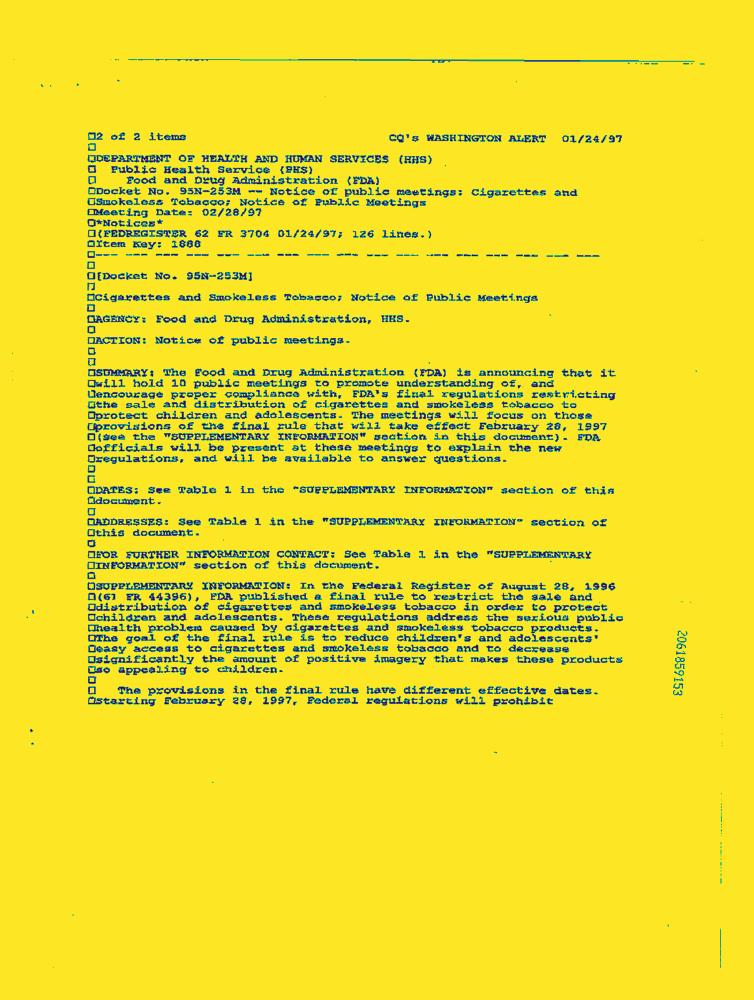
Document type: News-Article